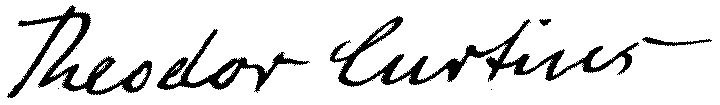
Signature of: theodor curtius